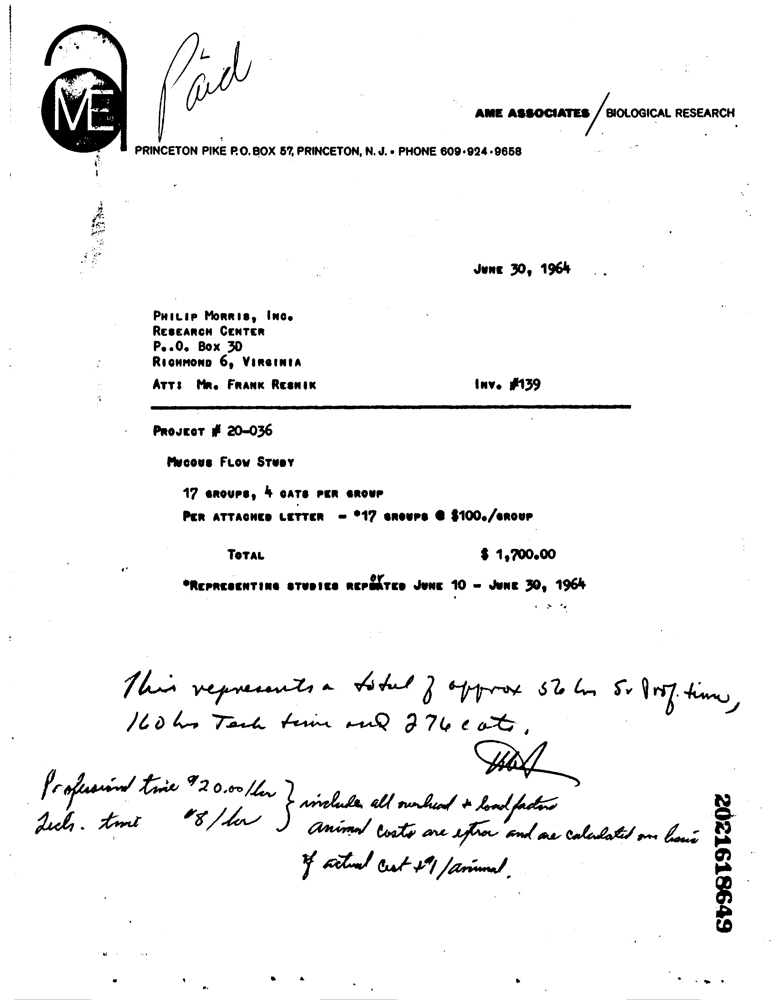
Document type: Invoice